Question: What is the suspected problem?
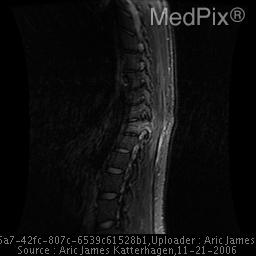
Answer: The findings suggest T11 Fracture of vertebral body, posterior elements, and widened interspinous space
T11 abnormal Hyperintense signal and compression on T1 MRI. MRI shows increased intensity at T11, characteristic of blood and edema in this area, suggestive of a Chance Fracture.. The patient might have a history of 21 year old man with back pain after a motor vehicle accident..